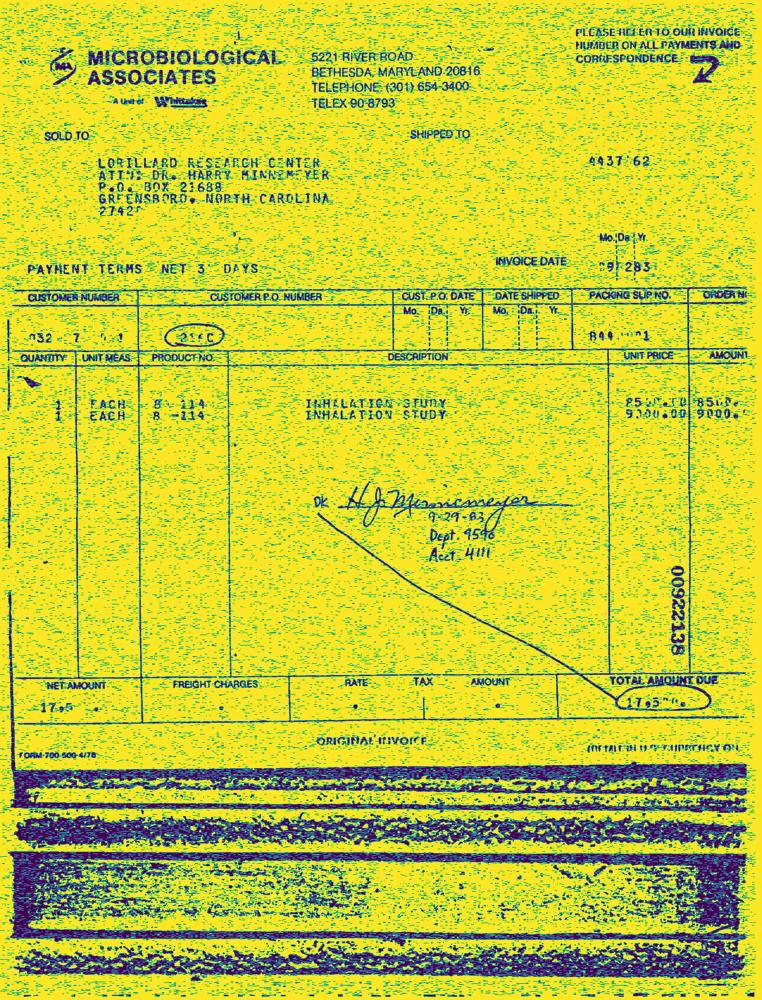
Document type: Invoice-Doc